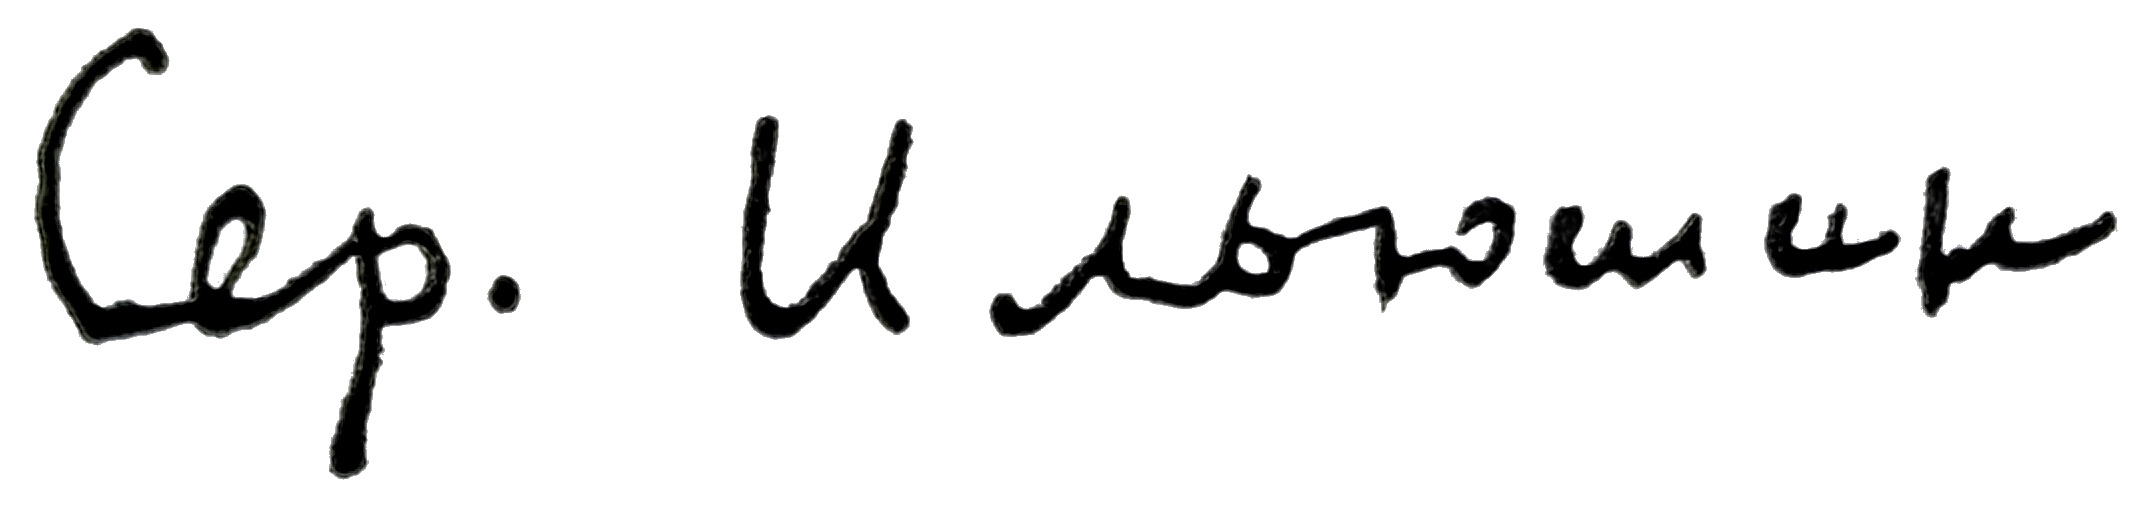
Signature of: sergey ilyushin